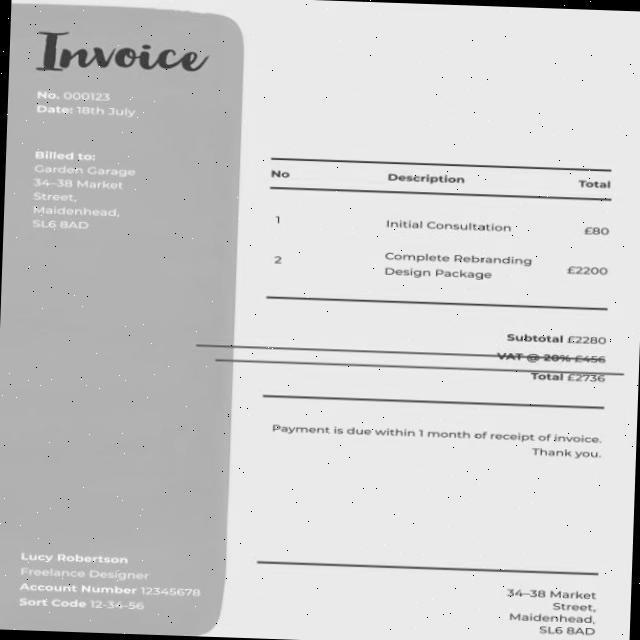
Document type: Invoice